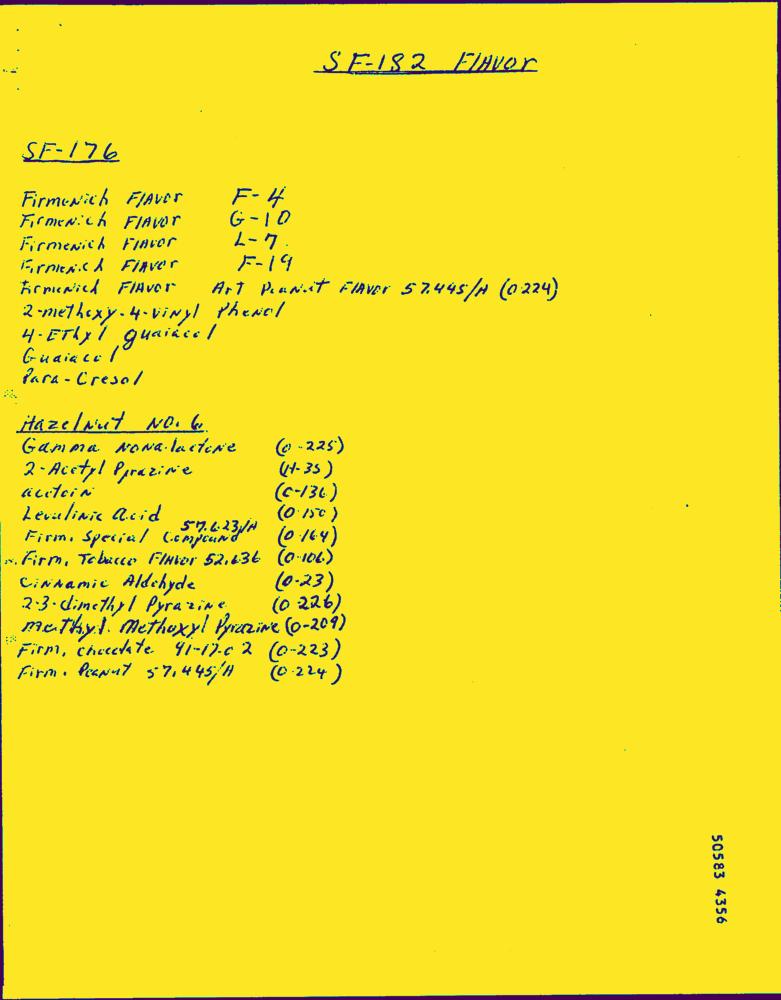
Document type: Hand-Written